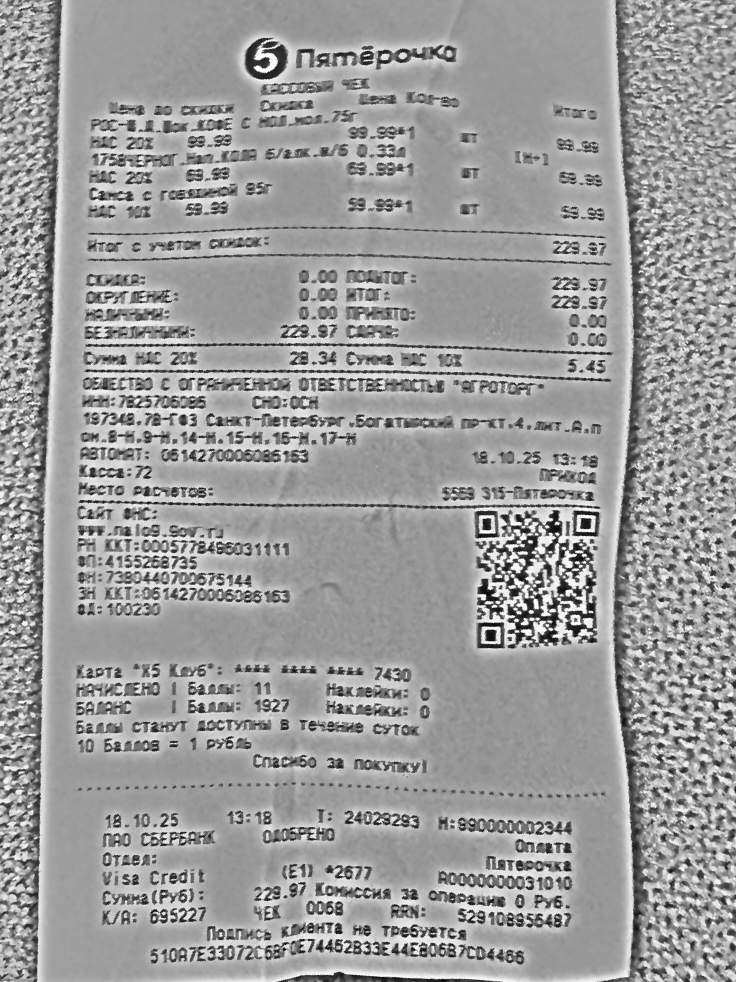
Продавец: ОБЩЕСТВО С ОГРАНИЧЕННОЙ ОТВЕТСТВЕННОСТЬЮ "АГРОТОРГ"
ИНН: 7825706085
Дата: 18.10.25
Товары: РОС-Щ.Д.Шок.КОФЕ С МОЛ.мол.75г; 1758ЧЕРНОГ.Нап.КОЛА б/алк.м/б 0.33л; Самса с говядиной 95г
Количество: 1; 1; 1
Цена: 99.99; 69.99; 59.99
Сумма: 99.99; 69.99; 59.99
Итого: 229.97